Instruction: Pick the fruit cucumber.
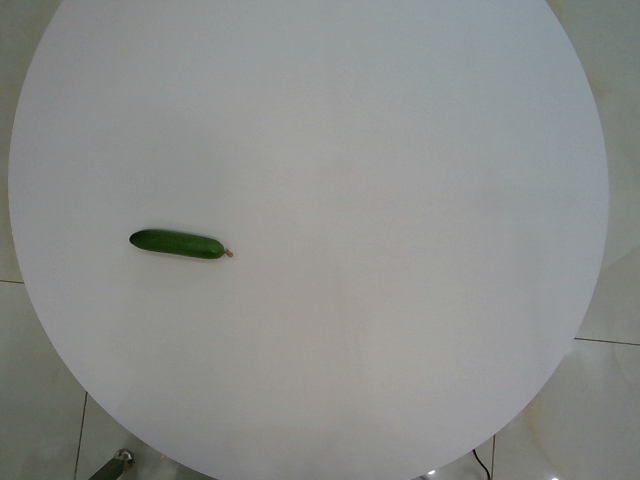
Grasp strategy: vertical